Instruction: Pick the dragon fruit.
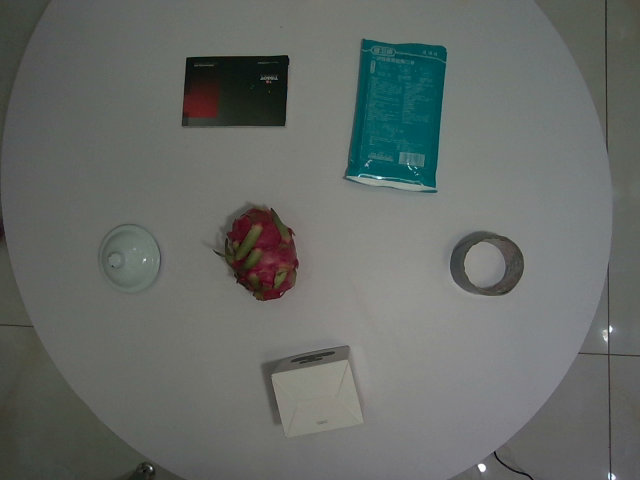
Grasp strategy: vertical